Question: Talk about the condition:
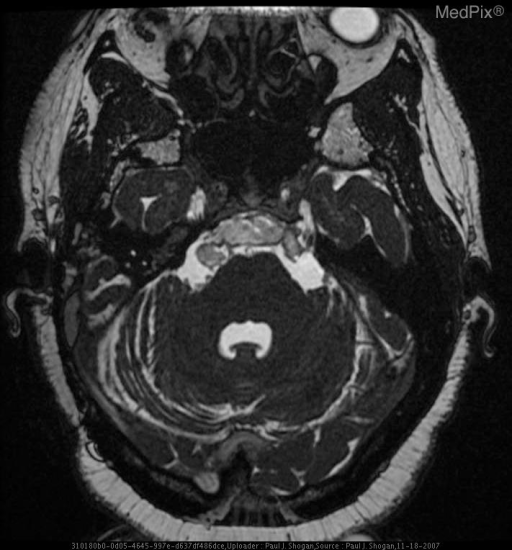
Answer: The disease is discussed as: Lesions/Condition: Epidermoid Tumor

Discussion:

Epidermoid tumors typically occur between the ages of 20 and 60, with the peak incidence in the fourth decade, affecting both men and women equally.

Intracranial epidermoid tumors are congenital inclusion cysts that comprise 1% of primary intracranial neoplasms.  They are thought to arise from the enclosure of ectodermal elements when the neural tube closes at 3-5 weeks gestation.  Additionally, acquired epidermoid tumors may occur as the result of trauma, although this is relatively uncommon in the brain.  Epidermoids are composed of an outer capsule of connective tissue that surrounds a layer of keratinized stratified squamous epithelium and inner cystic fluid that includes debris, keratin, water, and cholesterol.  As the epithelial layer desquamates, the cells accumulate and form a cholesterol-rich layer that gives the tumor its characteristic pearly white appearance.  Epidermoids subtly grow within the CSF spaces, surrounding and encasing adjacent neurovascular structures.  The tumor has an irregular and lobulated cauliflower-like outer surface that shines like a “mother of pearl.”

The majority of intracranial epidermoid tumors are intradural lesions, in the basal subarachnoid spaces occurring off-midline.  Between 40%-50% of cases are found in the cerebellopontine angle cistern.  After schwannoma and meningioma, epidermoid tumors are the third most common cerebellopontine angle mass.  Epidermoid tumors also occur in the sellar and parasellar regions.  Less commonly, epidermoid tumors have been reported in the cerebral hemispheres, brain stem, and rarely in the lateral ventricles.  Approximately ten percent of epidermoid tumors are extradural, occurring in the skull or spine.

Epidermoid tumors are benign slow-growing tumors, and malignant degeneration is extremely rare.

Clinical Features:

Clinical features of epidermoid tumors are usually secondary to the mass effect of the tumor on adjacent structures.  Gait disturbance, cranial neuropathies, and occasionally seizures are presenting symptoms.  Hydrocephalus is not commonly seen with intracranial epidermoid tumors.   Additionally, symptoms related to chemical meningitis caused by leakage of tumor contents into the subarachnoid space may be seen.

Radiology:

Epidermoid tumors on CT are well-circumscribed, homogenous lobulated extra-axial masses, that are nonenhancing, and hypoattenuating, and are similar to CSF, secondary to the presence of solid cholesterol and/or loculated CSF within the tumor, and rarely demonstrate calcification.

MR imaging is the best modality for evaluating these tumors.  Typically, epidermoid tumors demonstrate a lamellated appearance on MR imaging, secondary to the desquamated squamous epithelium.  Most epidermoid tumors have signal intensities that are near CSF signal, low to intermediate on T1 weighted images, and slightly hyperintense on T2 weighted images.  The main differential diagnostic consideration is that of an arachnoid cyst, with arachnoid cyst following the signal intensity patterns of CSF with all MR pulse sequences, whereas epidermoid tumors are not hypointense on FLAIR images and demonstrate areas of hyperintense signal relative to CSF.  Furthermore, on DW images, epidermoid tumors demonstrate restricted diffusion, which is not characteristic of arachnoid cysts.  Additionally, approximately 25% of epidermoid tumors will demonstrate a thin rim of peripheral enhancement following the administration of contrast material.  Furthermore, employing the use of a high resolution gradient-echo T2 sequence, such as 3D Fast Imaging Employing STeady-state Acquisition (FIESTA) the lamellated epidermoid tumor is clearly depicted as low signal intensity as it is contrasted against a hyperintense CSF background, achieving a precise preoperative assessment of surgical anatomy.

Finally, the signal characteristics of epidermoid tumors vary depending on its composition.  Rarely, epidermoids will appear hyperattenuated on CT, secondary to elevated protein content, with reversal of signal characteristics on MR imaging, high signal intensity on T1WI, and low signal intensity on T2WI.

Treatment:

Subtotal resection is usually performed to alleviate compression of adjacent structures, and to avoid damaging vital structures.  The reported rate of recurrence of epidermoid tumors is highly variable.